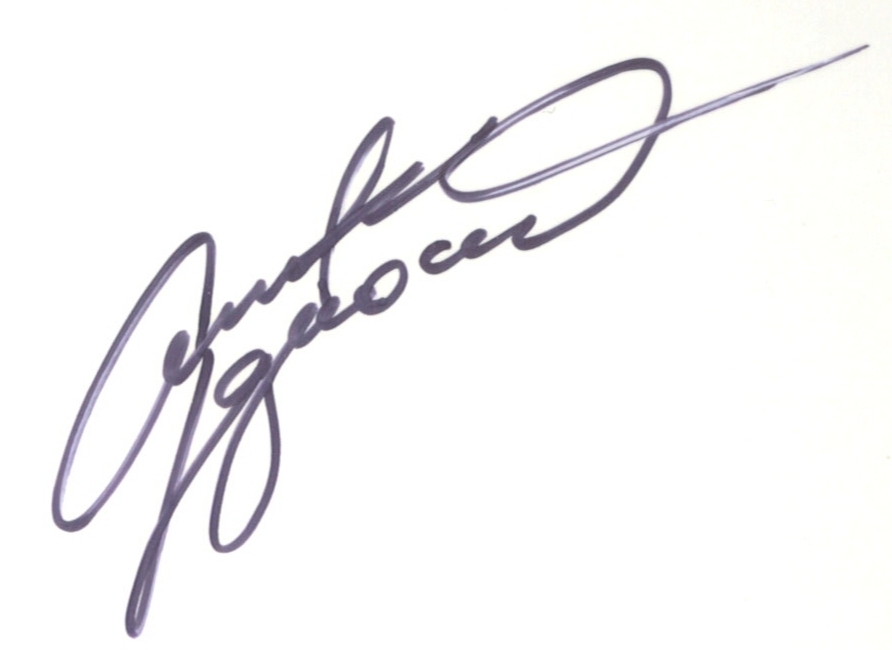
Signature of: aneta langerová